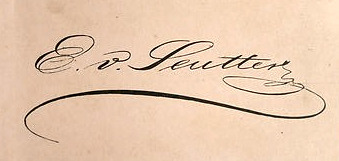
Signature of: e von seutter